Question: What type of tax is indicated in the document, personal property or real estate?
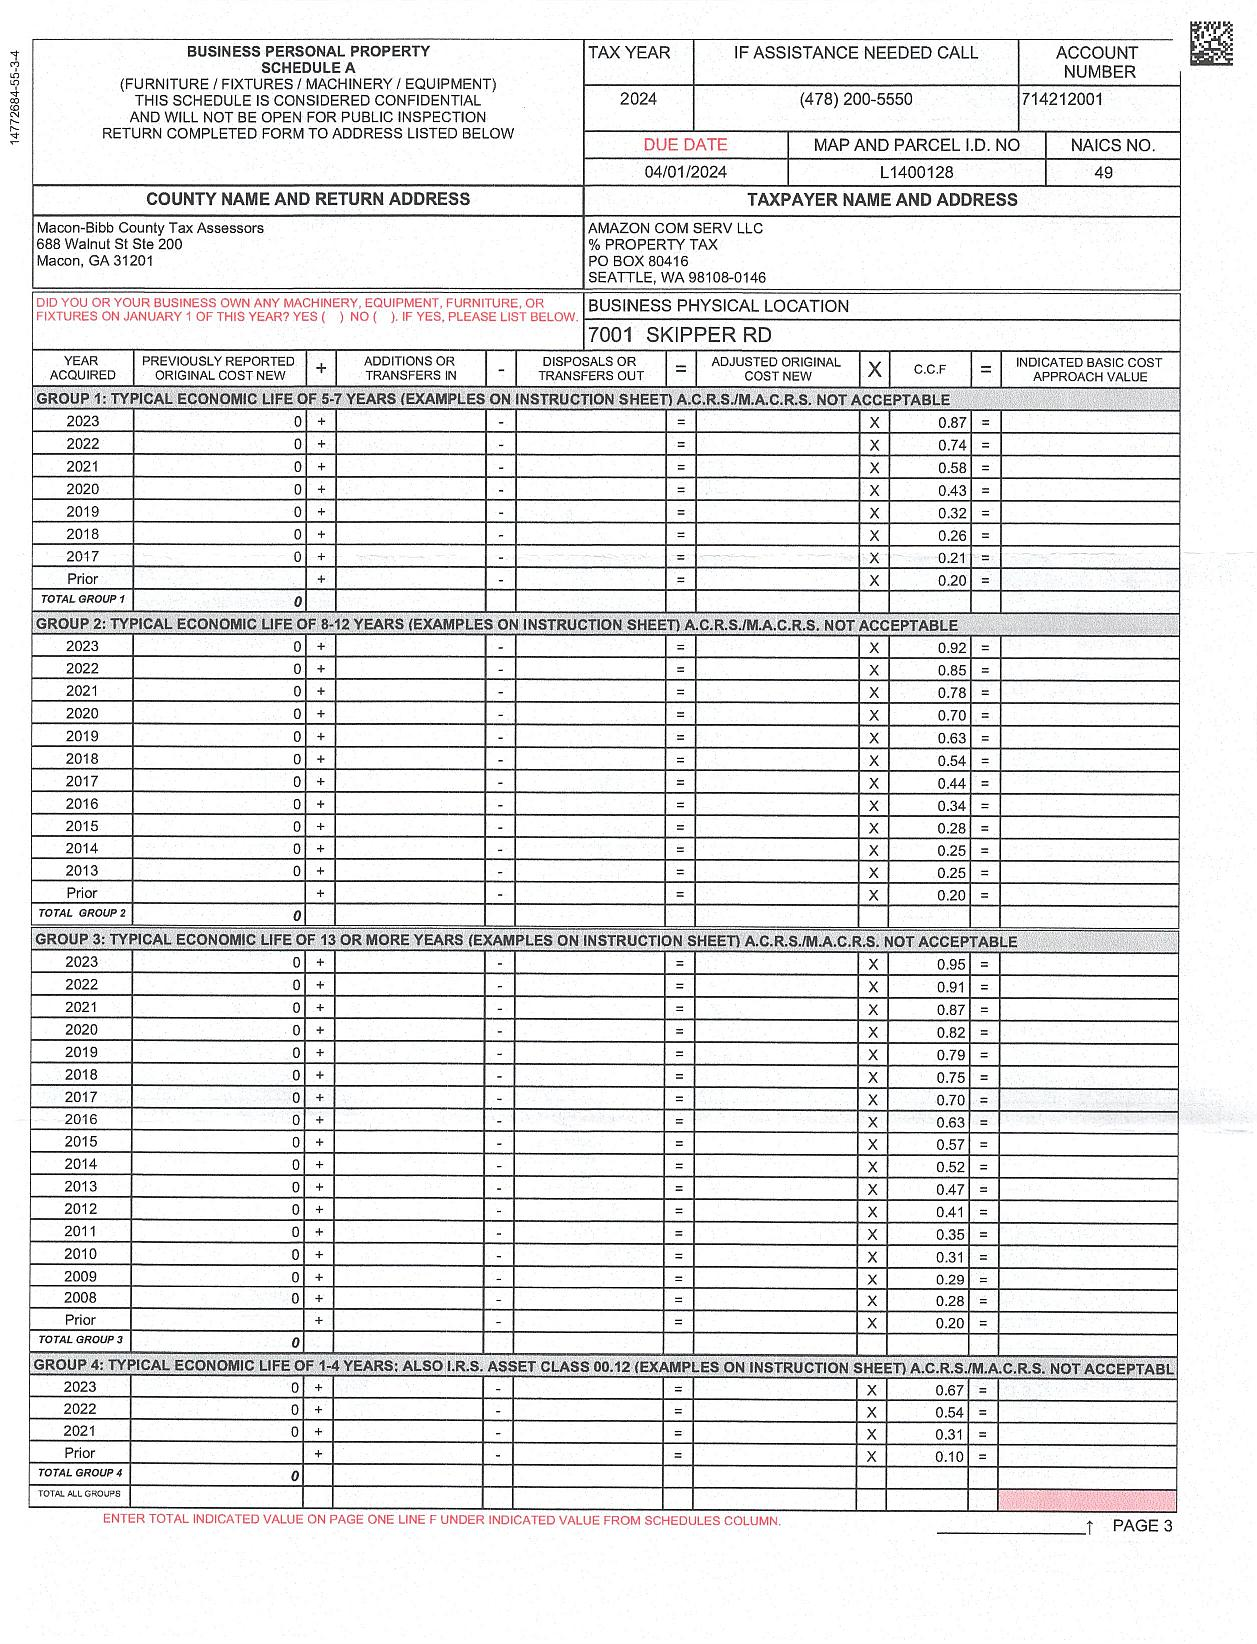
Answer: "BUSINESS PERSONAL PROPERTY"